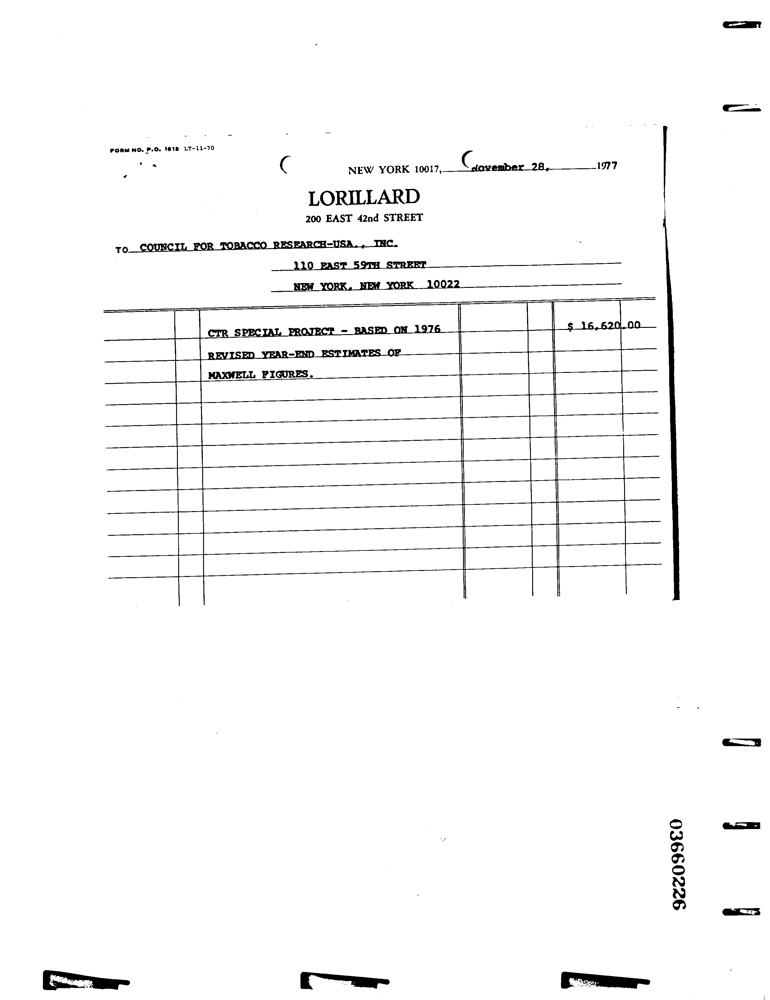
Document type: Invoice